Extract the amount written in words, the amount in digits, the name of the payee, the date on the cheque, and the bank's name from the image.
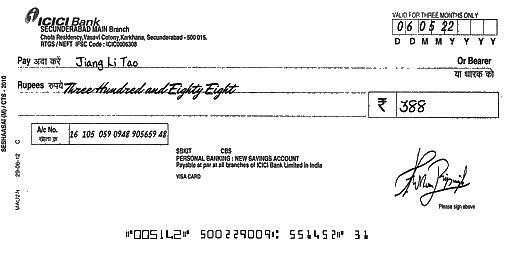
amt_in_words: Three Hundred and Eighty Eight
amt_in_figures: 388
payee_name: Jiang Li Tao
bank_name: ICICI Bank
cheque_date: 06/05/22